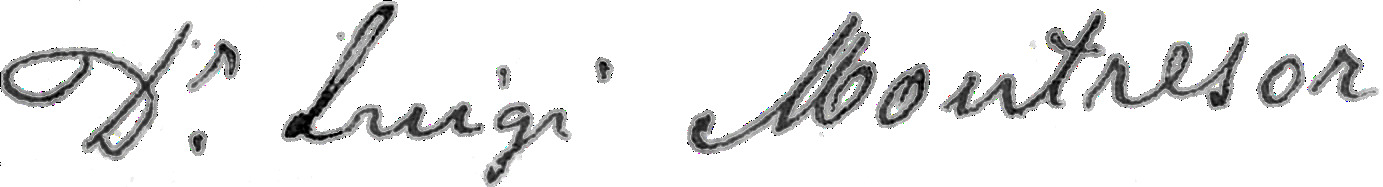
Signature of: luigi montresor